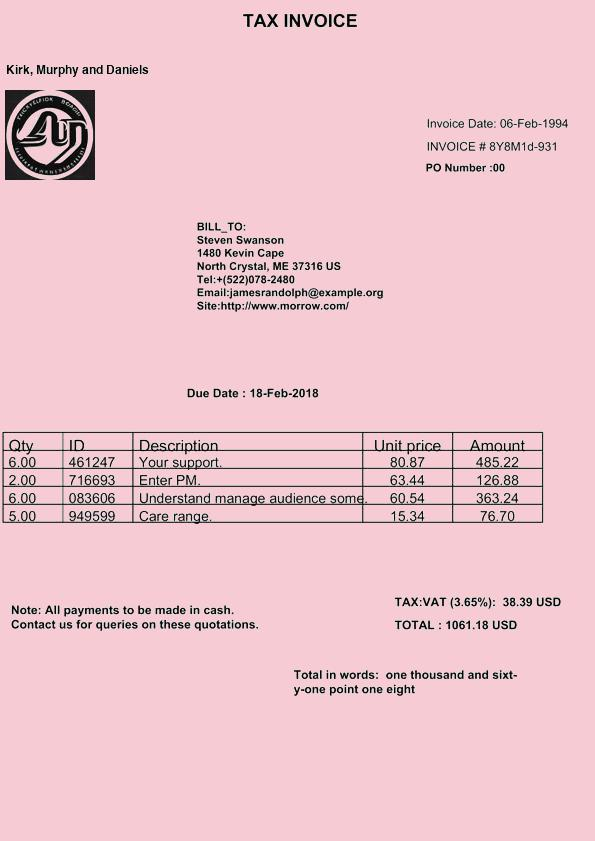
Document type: Invoice